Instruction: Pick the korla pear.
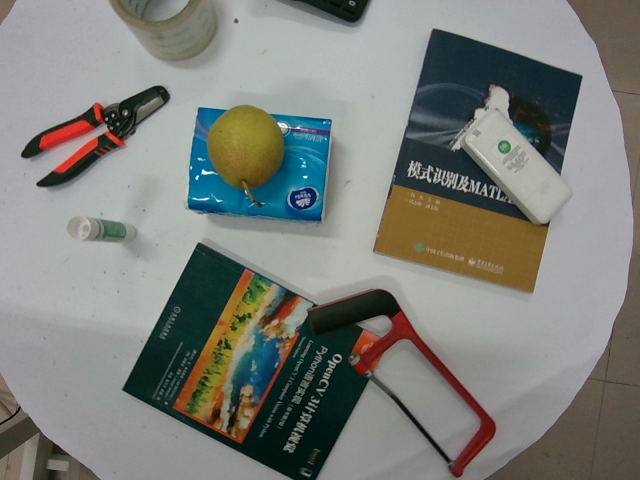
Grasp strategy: vertical